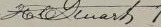
Signature of: henry carter stuart